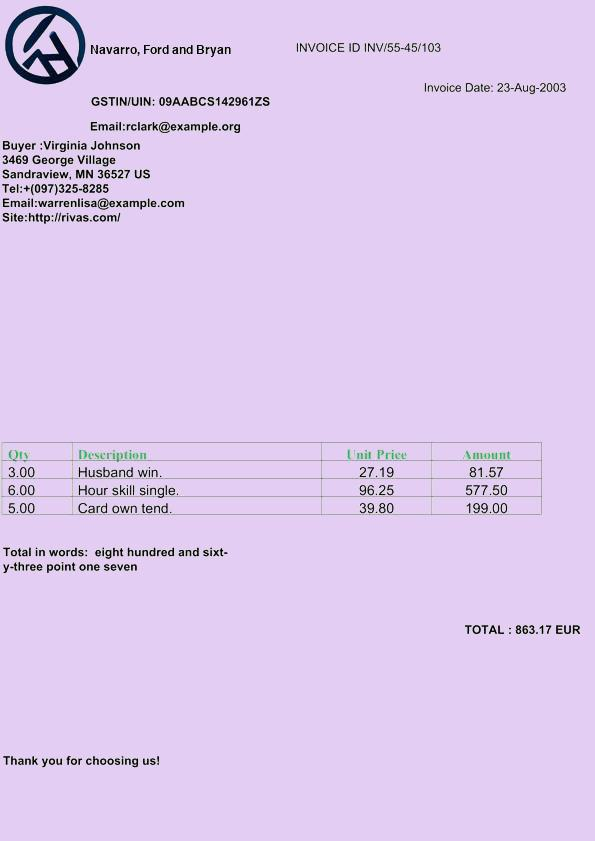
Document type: Invoice